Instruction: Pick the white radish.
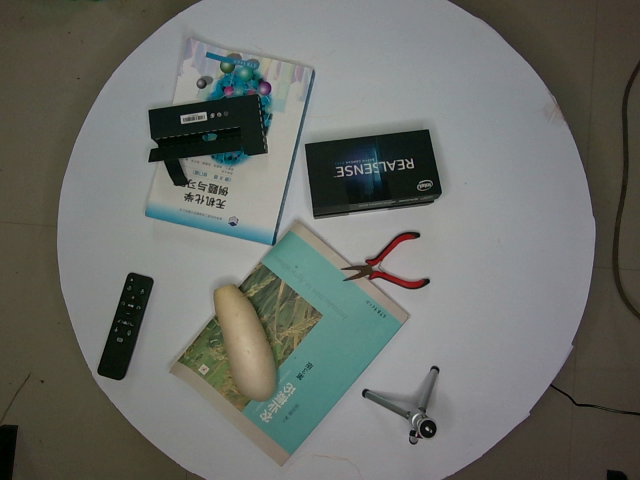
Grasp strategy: vertical